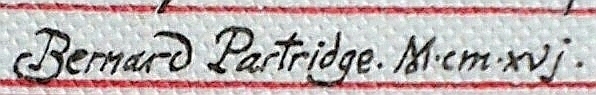
Signature of: john bernard partridge